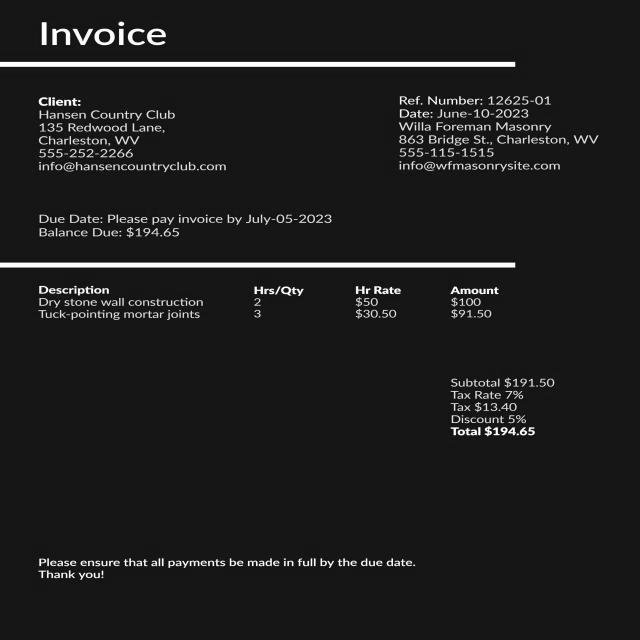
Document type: Invoice